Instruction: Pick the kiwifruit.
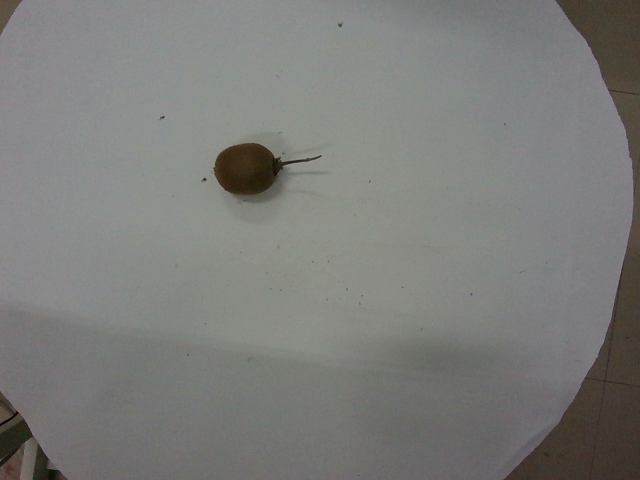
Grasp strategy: vertical